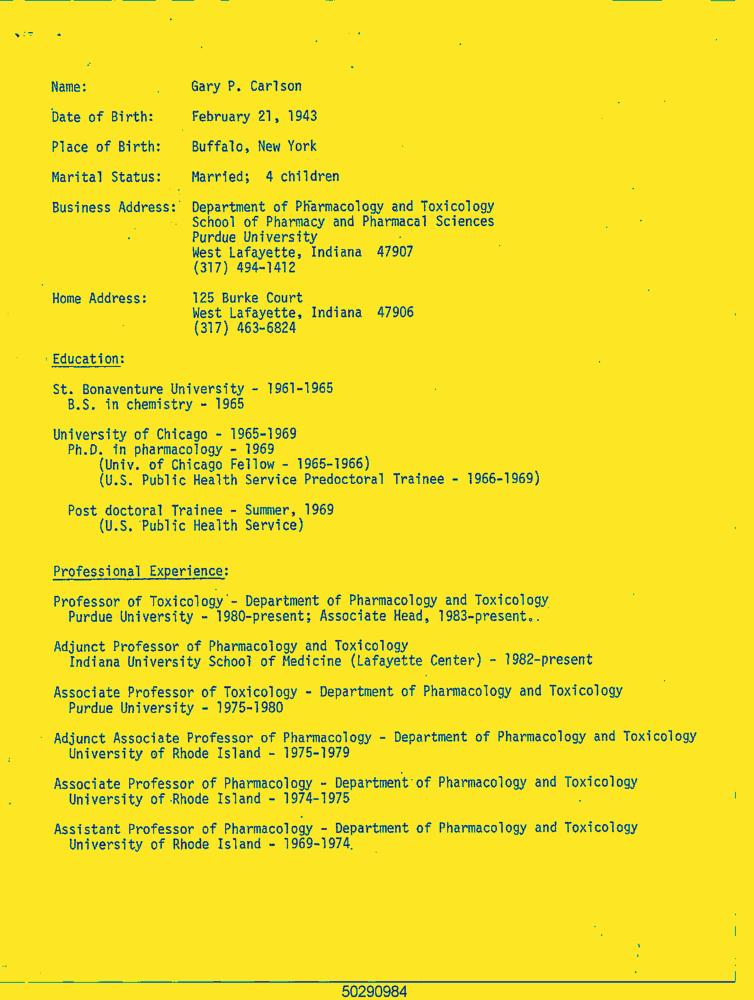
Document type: Resume-Doc